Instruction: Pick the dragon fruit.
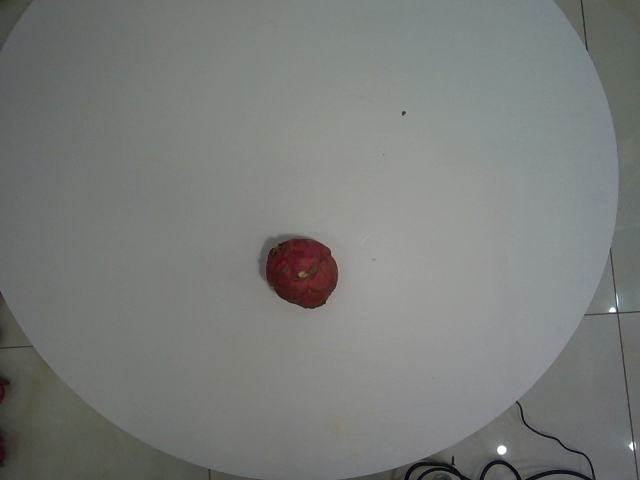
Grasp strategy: vertical